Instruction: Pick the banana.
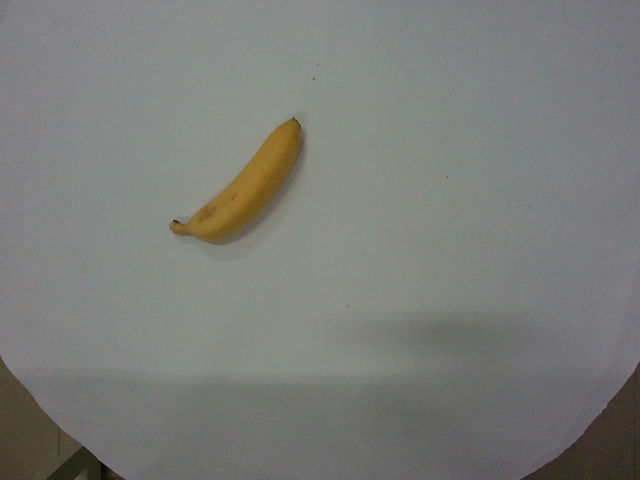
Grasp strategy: vertical